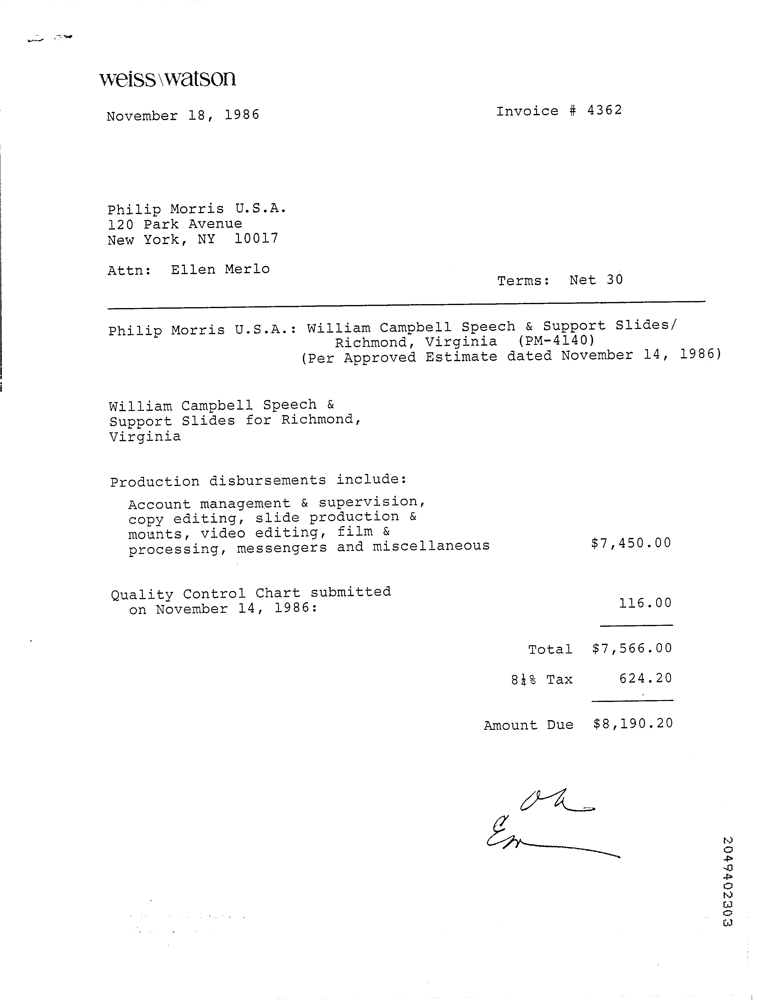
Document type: Invoice